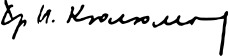
Signature of: q25483653